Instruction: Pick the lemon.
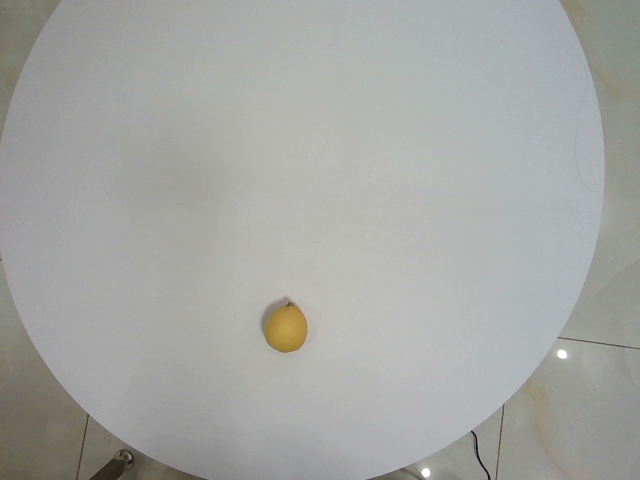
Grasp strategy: vertical